Question: What was observed in the imaging?
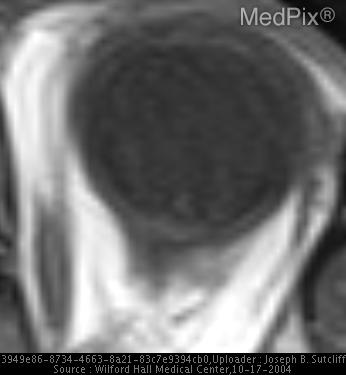
Answer: The imaging shows Axial T1W images demonstrate ill-defined increased signal in posterior tissues of left globe and left retro-ocular tissues
Axial contrast-enhanced fat saturated T1W images demonstrate
enhancement and thickening of the posterior wall of the left globe and left retro-ocular tissues
Axial T2W images demonstrate a low intensity mass involving the posterior aspect of the left globe and retro-ocular tissues. There is ill-defined increased T1W signal in the region of the posterior globe and retro-ocular tissues..